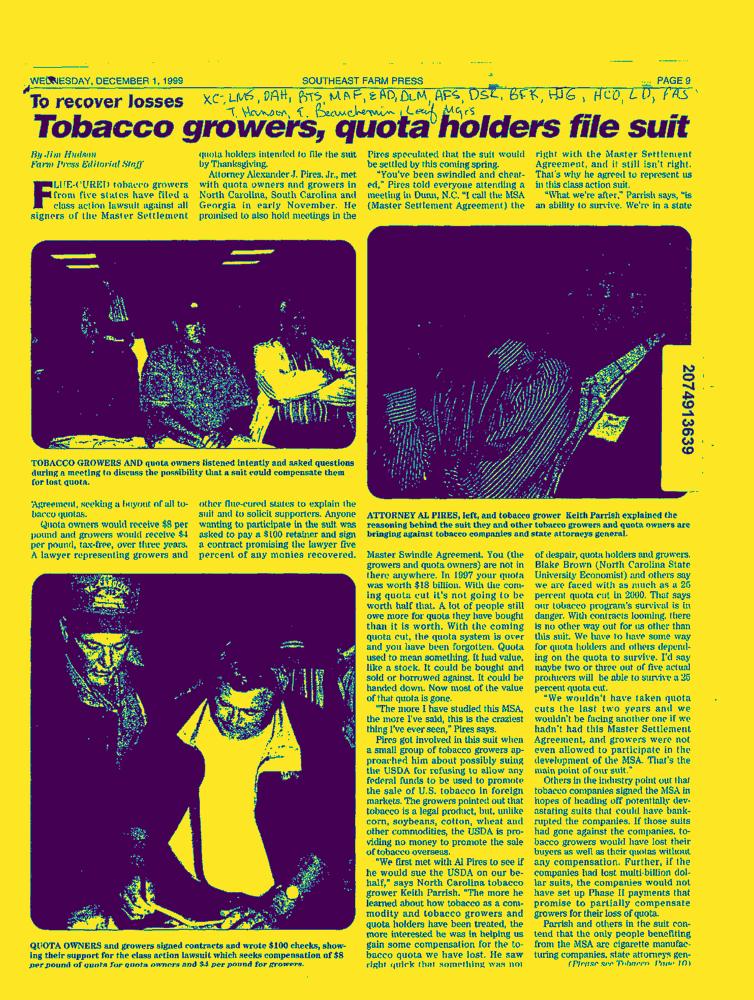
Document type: News-Article